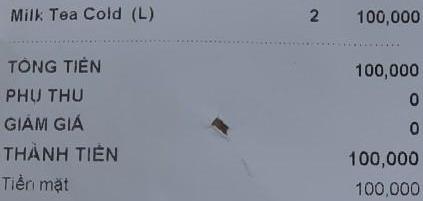
<table>
<tr>
<td>Milk Tea Cold ( L )</td>
<td>2</td>
<td>100,000</td>
</tr>
</table>
TỔNG TIỀN 100,000
PHỤ THU 0
GIẢM GIÁ 0
THÀNH TIỀN 100,000
Tiền mặt 100,000